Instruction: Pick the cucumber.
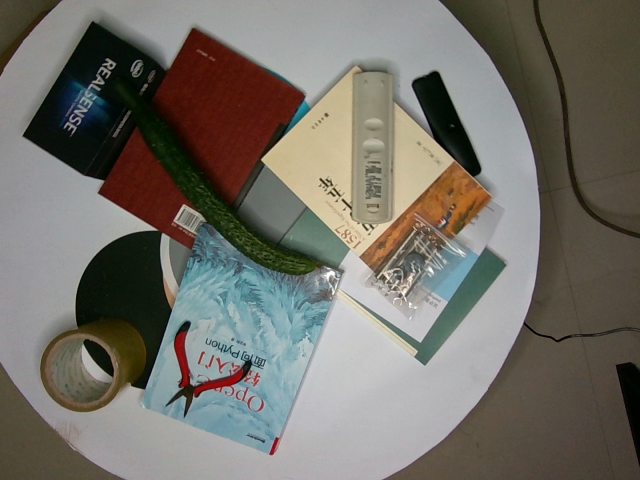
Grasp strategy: vertical